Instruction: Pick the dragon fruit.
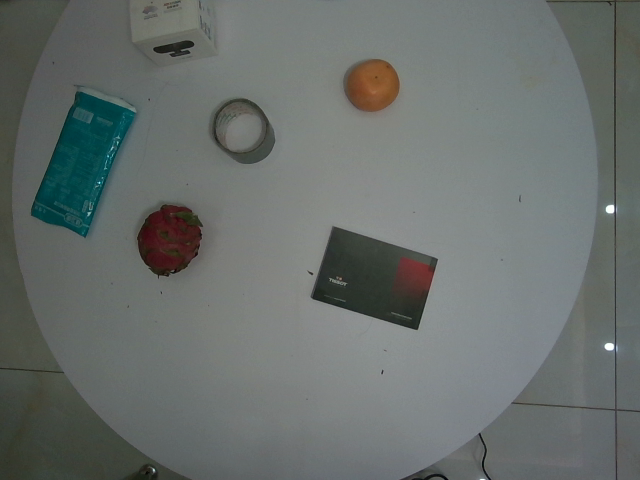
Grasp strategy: vertical